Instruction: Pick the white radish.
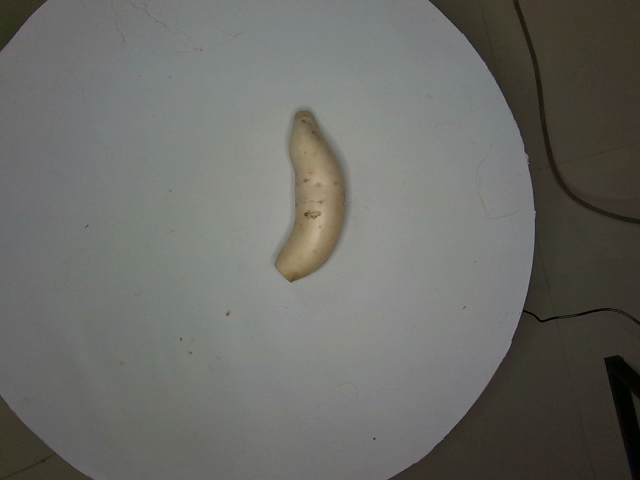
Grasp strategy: vertical